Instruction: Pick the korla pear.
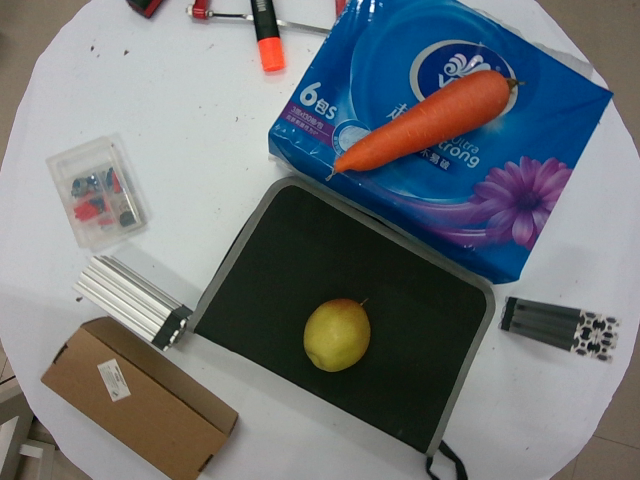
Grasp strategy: vertical